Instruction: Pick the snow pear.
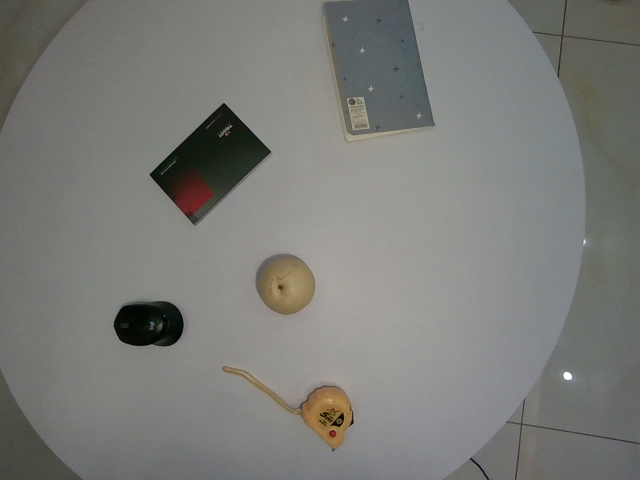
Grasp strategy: vertical